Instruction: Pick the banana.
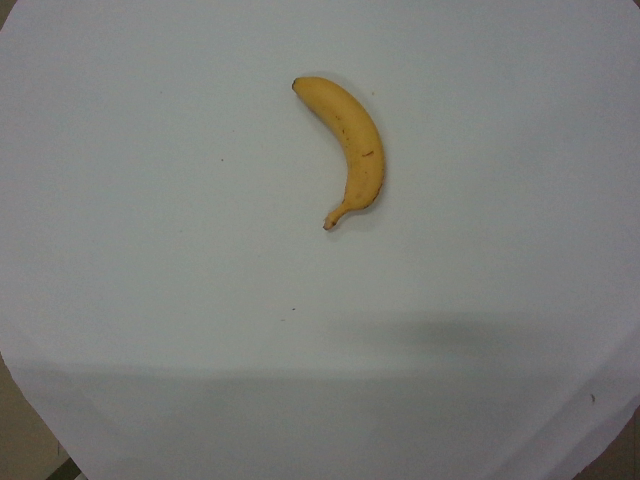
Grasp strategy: vertical